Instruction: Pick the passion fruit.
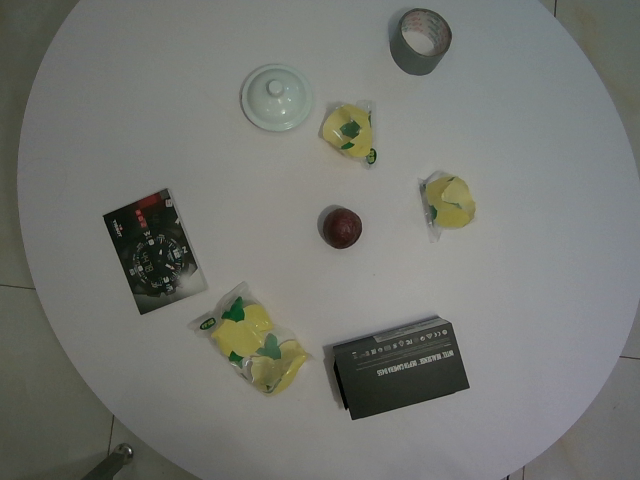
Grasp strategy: vertical